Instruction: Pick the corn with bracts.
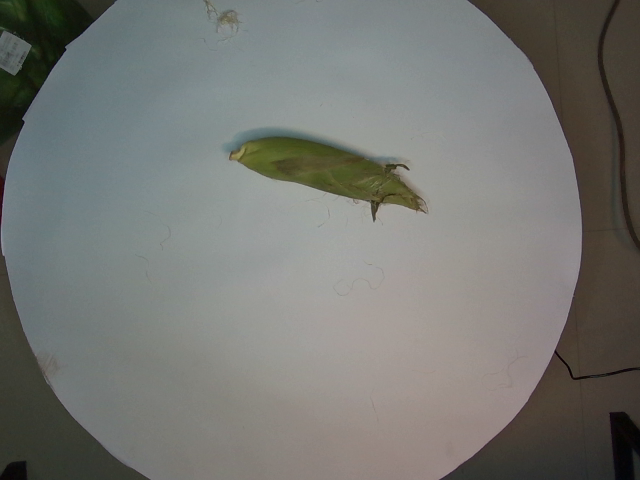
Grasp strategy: vertical